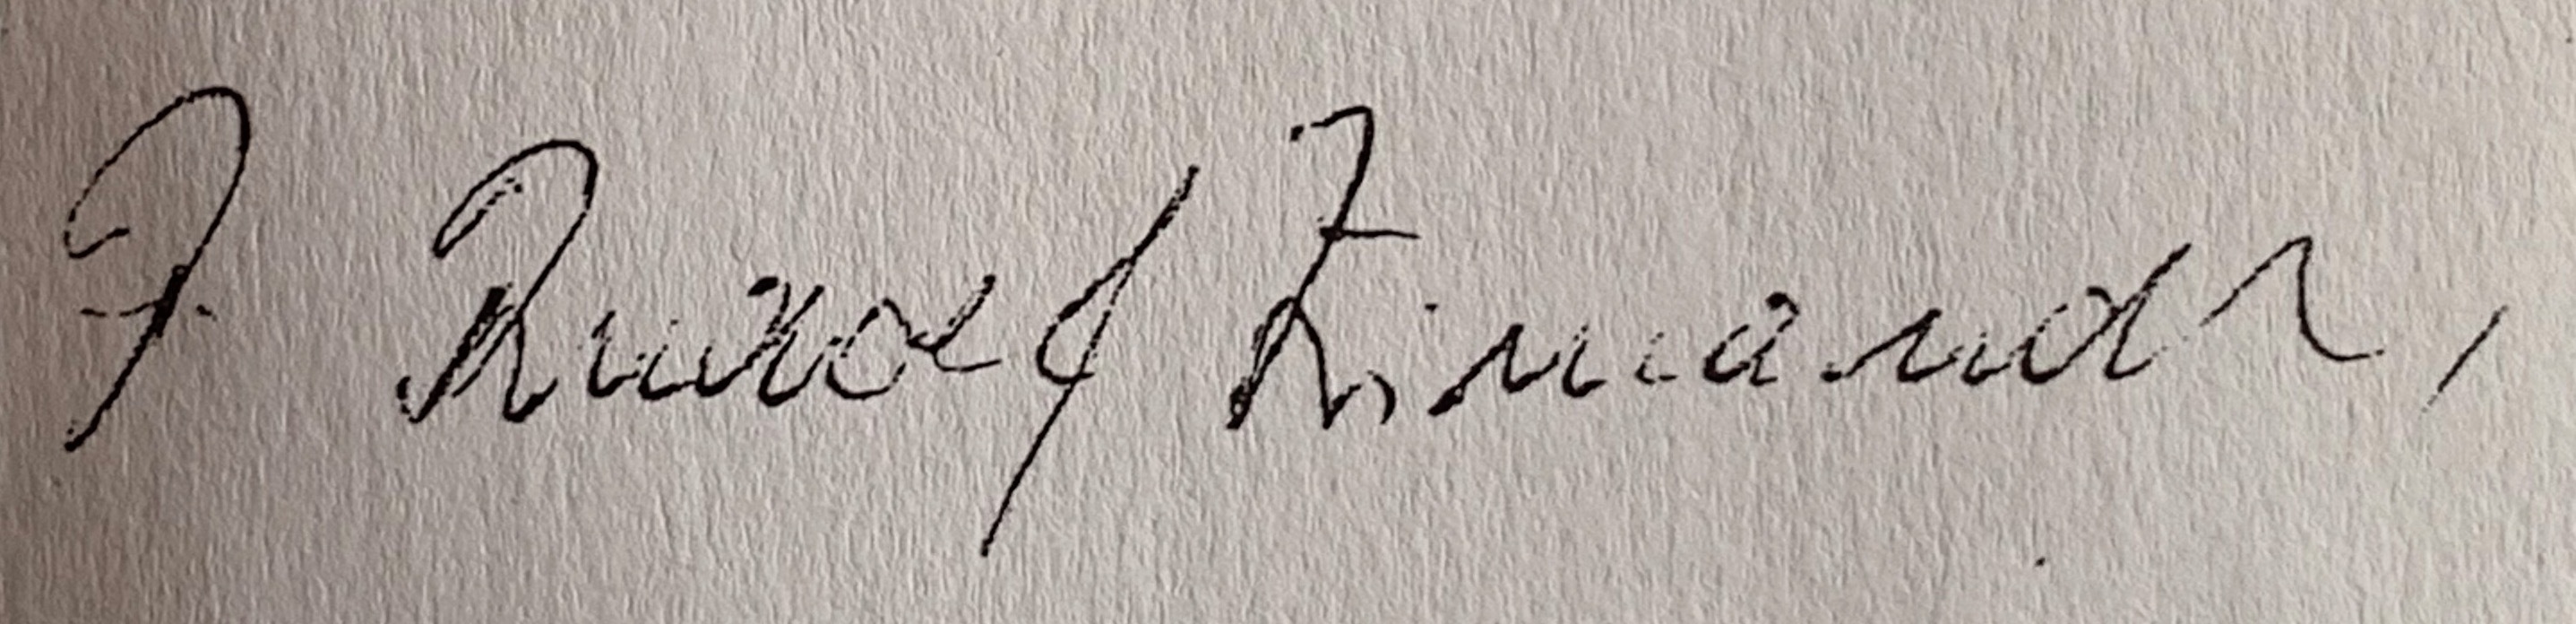
Signature of: rudolf zimandl